Question: Talk about the condition:
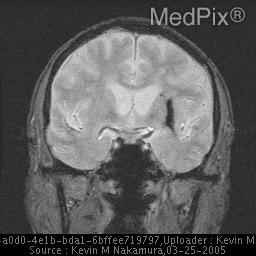
Answer: The disease is discussed as: The history of a sudden onset unilateral motor and.or sensory changes in a patient are strongly suggestive of stroke, which can be generally classified as either ischemic or hemorrhagic.  Although this patient had no known history of hypertension, her CT and MRI both demonstrate evidence of chronic small vessel ischemia secondary to longstanding hypertension.  The differential diagnosis for a hemorrhagic lesion in the putamen/posterior capsule includes lacunar infarct, hypertensive hemorrhage, vascular malformation, and neoplasm.

Lacunar infarcts represent 15-20% of all strokes, and appear as small cavitary lesions in subcortical regions.  They result from the thrombosis of a small penetrating artery, often as a result of a chronic hypertensive change known as lipohyalinosis.  Characteristic locations for lacunar infarcts include the following:  putamen (37%), pons (16%), thalamus (14%), caudate (10%), and internal capsule (10%).  Posterior limb lacunes are the most important clinically because of their potential for severe motor and sensory deficits.  Anterior limb lacunes are often clincally silent.
These "perforating" arteries (lenticulostriate aa., thalamogeniculate aa., and anterior choroidal branch of ICA) are common sites for both lacunar infarcts and hypertensive hemorrhage, and both types of lesions can result from a process known as lipohyalinosis.  This is the impregnation of hyaline-lipid material into the walls of small arteries in the setting of hypertension combined with atherosclerosis.  Lipohyalinosis predisposes the artery to thrombosis and may also weaken the vessel wall, resulting in small dissecting "Charcot-Bouchard" aneurysms.

Hypertensive hemorrhages are slightly less common than lacunar infarcts, representing 10-15% of all strokes.  Two-thirds of hypertensive hemorrhages occur in the putamen, but most cases occur in the presence of systolic blood pressures much higher than 170.  Active bleeding usually lasts less than one hour, while edema progresses over the next few days.  Complications of hypertensive hemorrhage include brain herniation and hydrocephalus.